Extract the amount written in words, the amount in digits, the name of the payee, the date on the cheque, and the bank's name from the image.
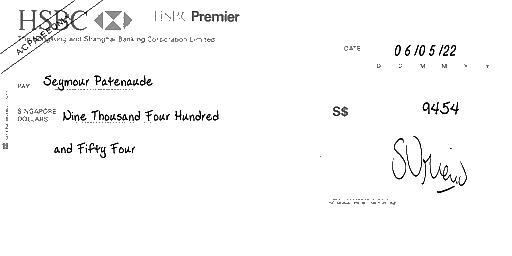
amt_in_words: Nine Thousand Four Hundred and Fifty Four
amt_in_figures: 9454
payee_name: Seymour Patenaude
bank_name: HSBC
cheque_date: 06/05/22